Question: How is the history relevant to the case?
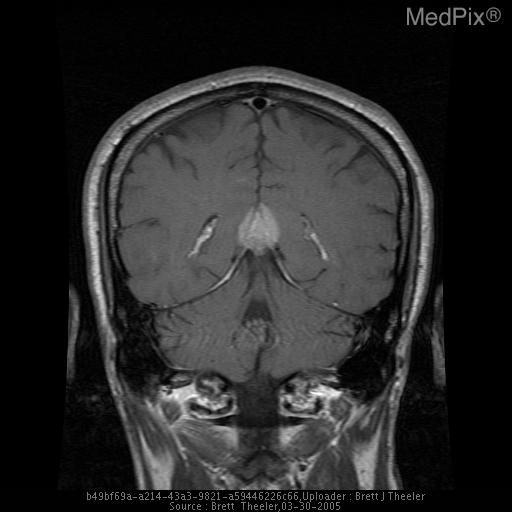
Answer: The patient's history of Patient presented with progressive worsening of headaches with no other signs or symptoms. is key in understanding the case.